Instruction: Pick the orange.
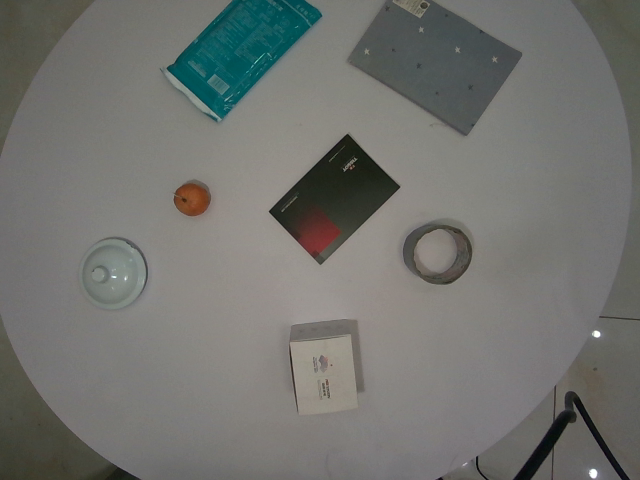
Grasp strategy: vertical